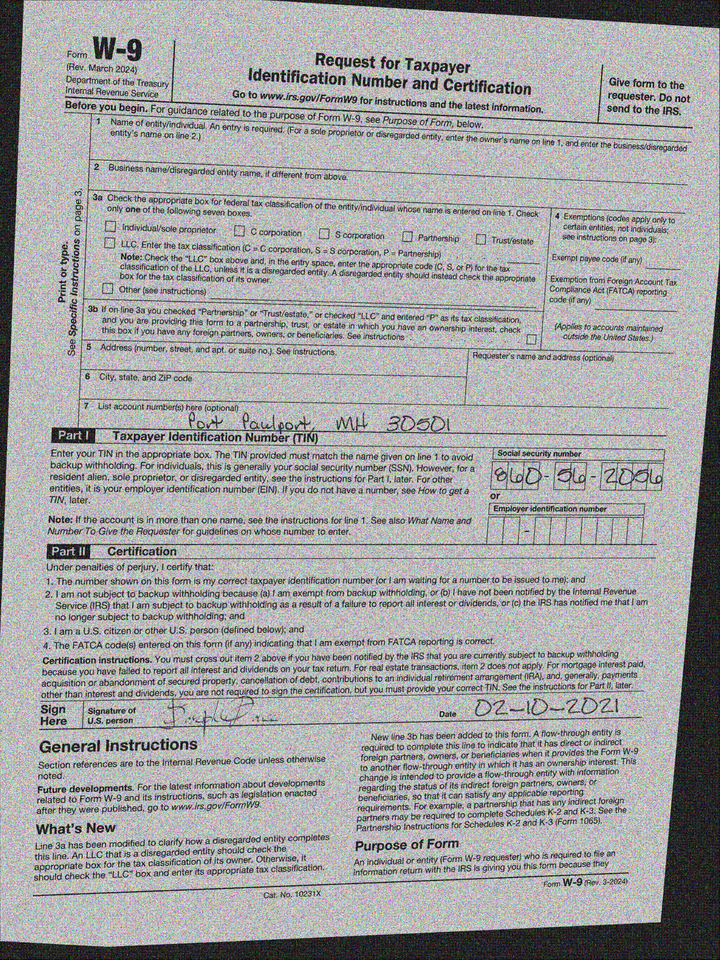
adr2: Port Paulport, MH 30501
cbx: no
ssn: 860562056
sdt: 02-10-2021